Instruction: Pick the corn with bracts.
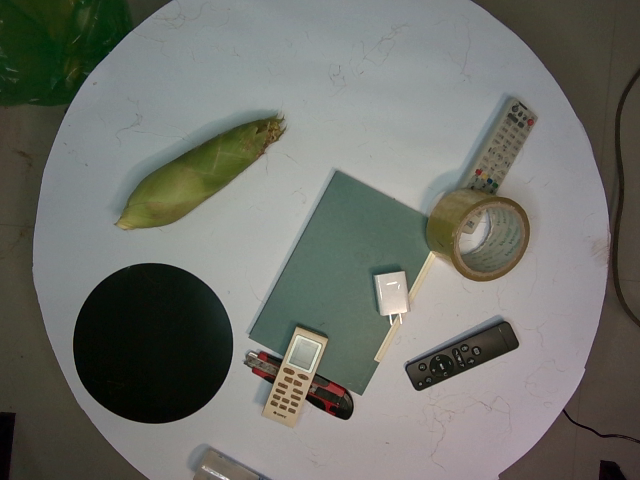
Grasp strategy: vertical